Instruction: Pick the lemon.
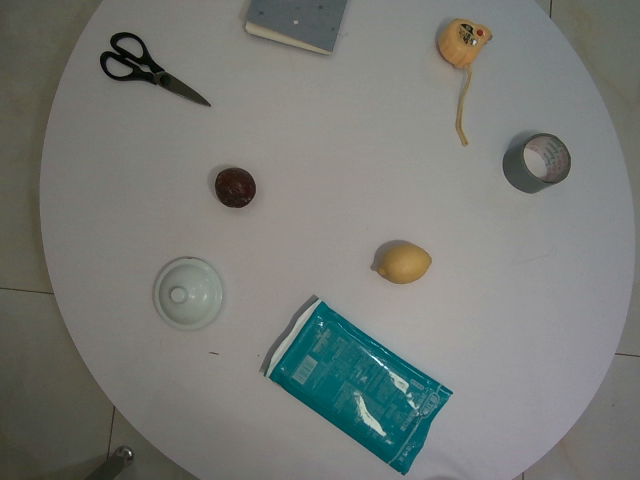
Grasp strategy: vertical